Question: What are the imaging findings?
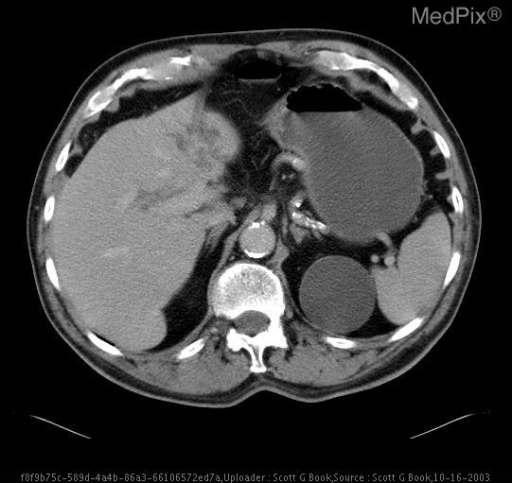
Answer: The imaging shows 4x4cm hepatic mass with necrotic center
both early and delayed enhancement
associated left portal vein thrombosis and left hepatic lobe atrophy.

Ultrasound images of biopsy of heterogeneous liver mass. Arterial phase contrast.